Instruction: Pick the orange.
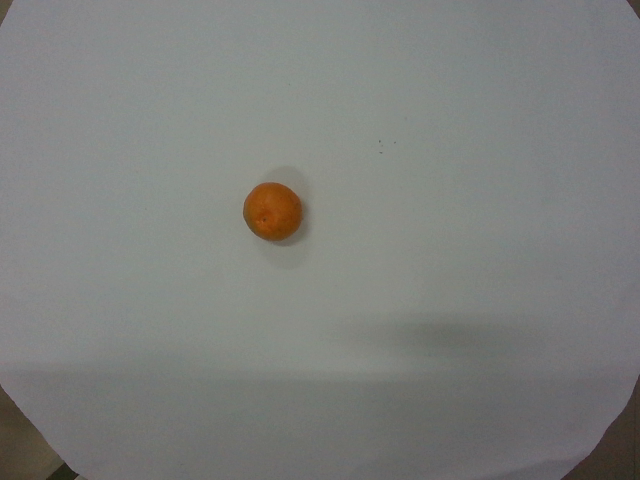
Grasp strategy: vertical